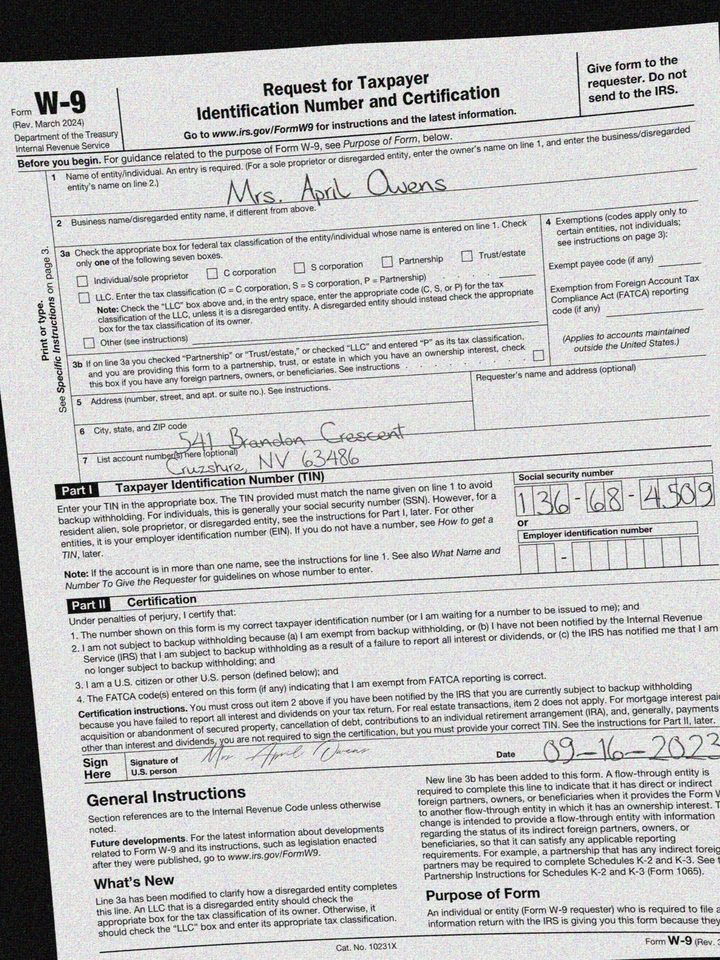
adr1: 541 Brandon Crescent
adr2: Cruzshire, NV 63486
cbx: no
ssn: 136684509
enm: Mrs. April Owens
sdt: 09-16-2023